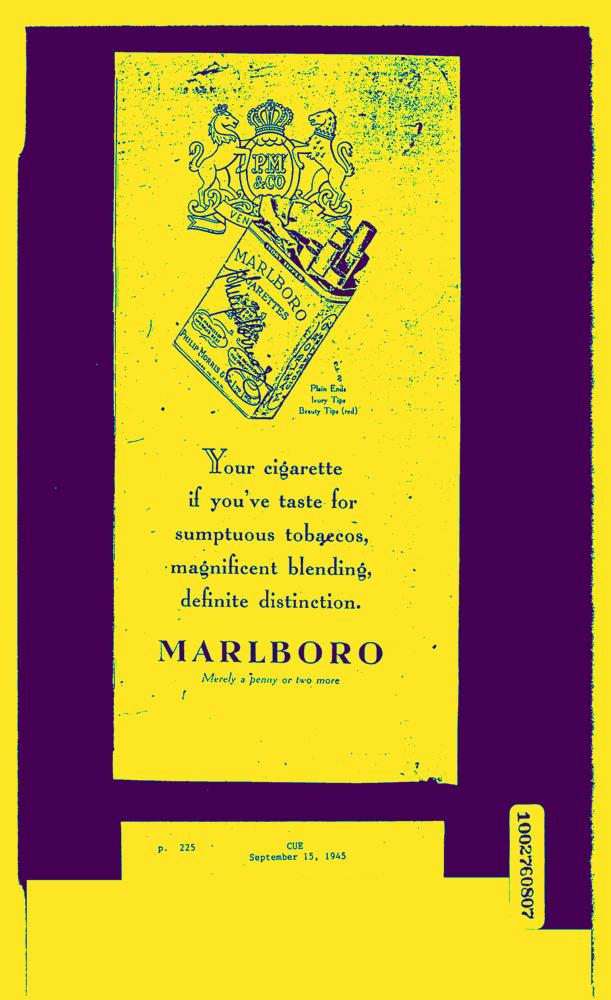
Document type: AD